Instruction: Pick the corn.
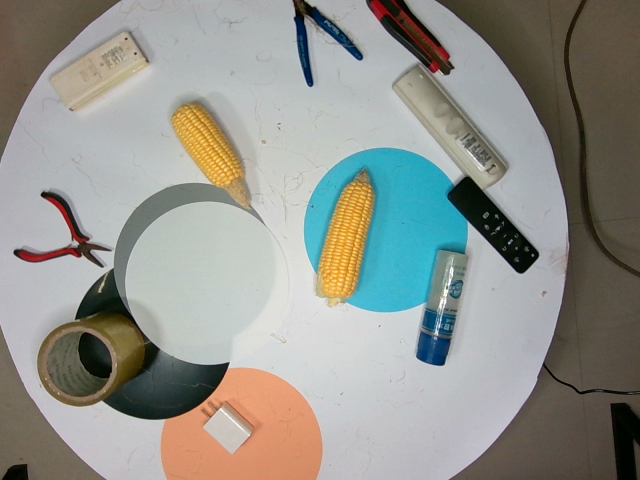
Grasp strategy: vertical